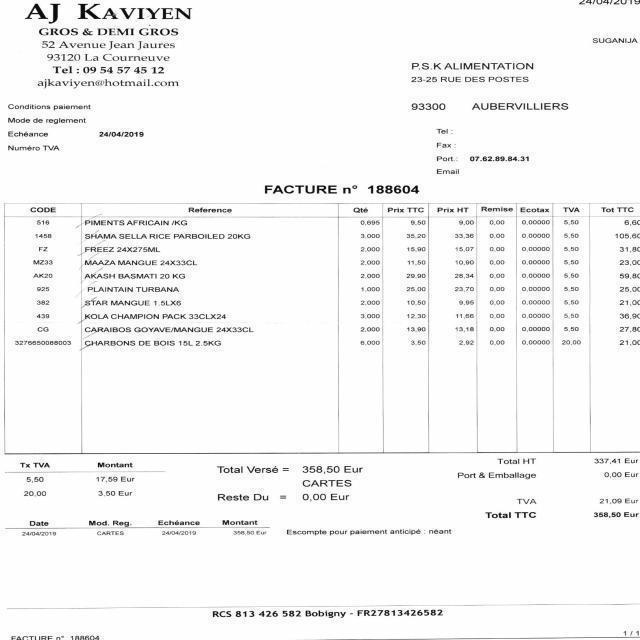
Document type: Invoice